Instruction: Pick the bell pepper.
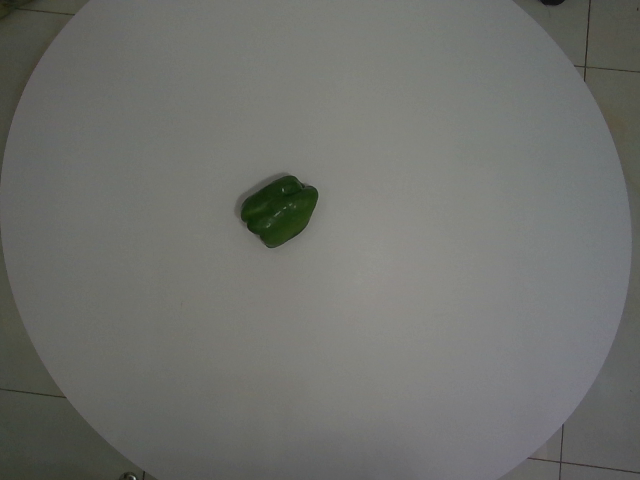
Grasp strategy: vertical